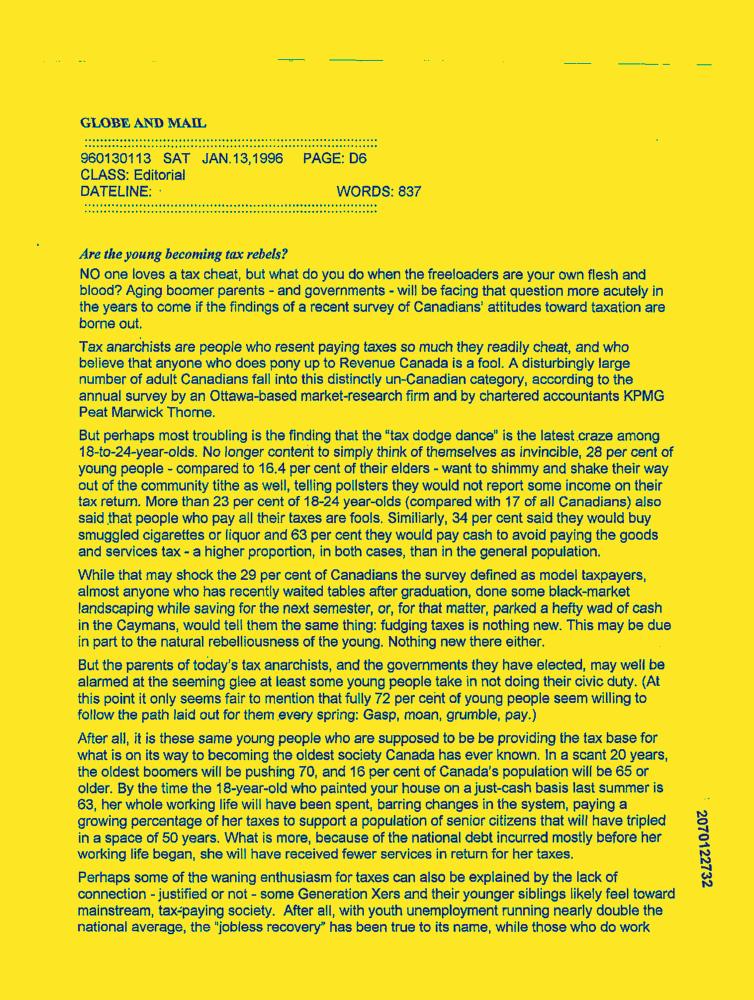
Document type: News-Article